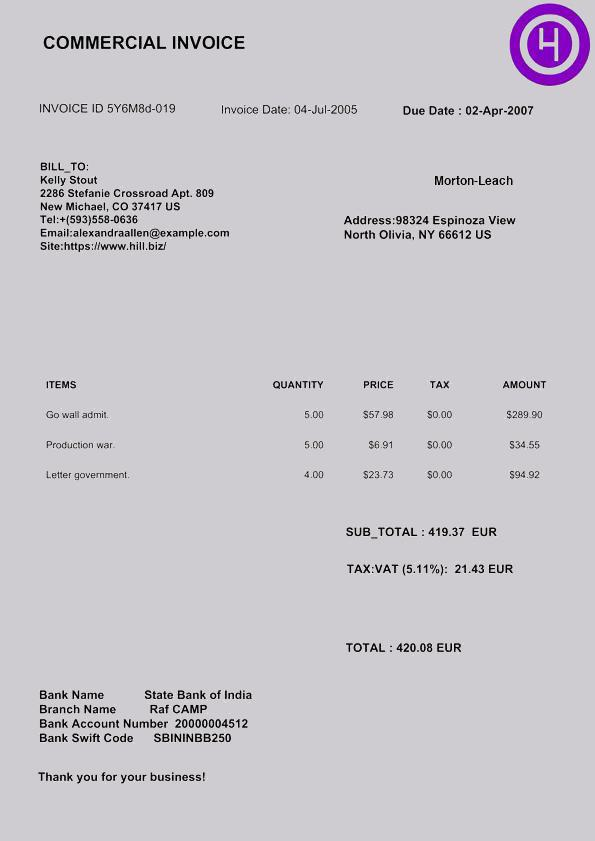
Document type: Invoice